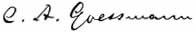
Signature of: charles anthony goessmann